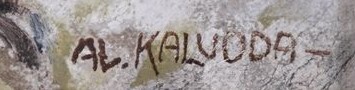
Signature of: alois kalvoda